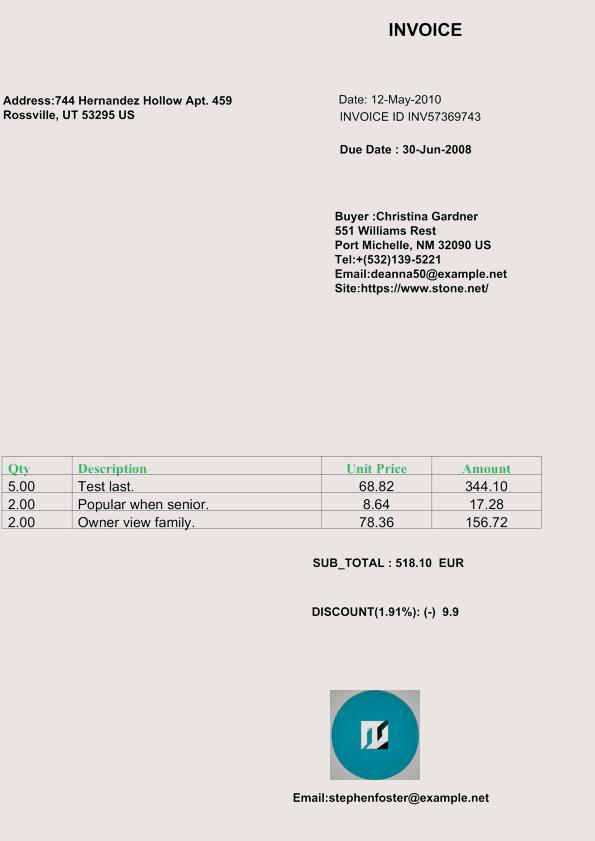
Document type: Invoice